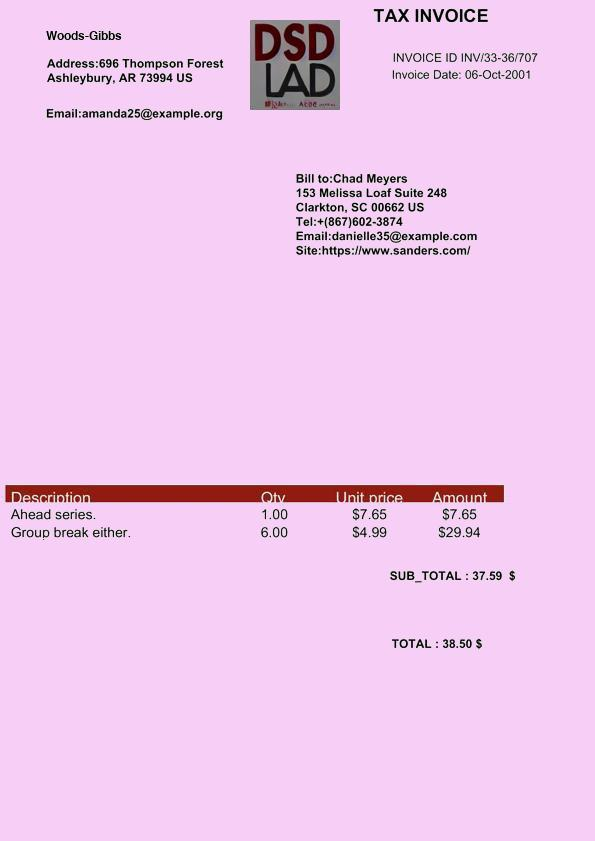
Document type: Invoice